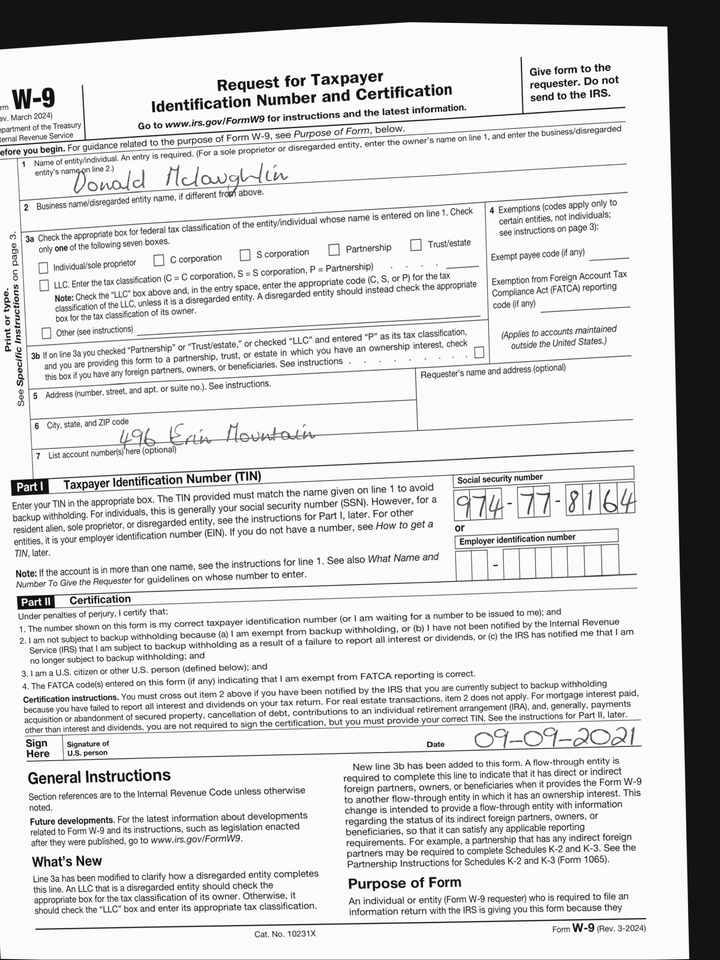
adr1: 496 Erin Mountain
cbx: no
ssn: 974778164
enm: Donald Mclaughlin
sdt: 09-09-2021